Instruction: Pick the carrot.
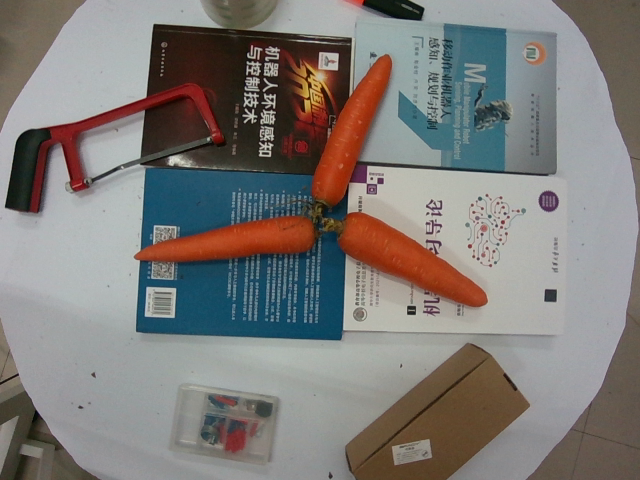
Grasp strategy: vertical